Question: Talk about the condition:
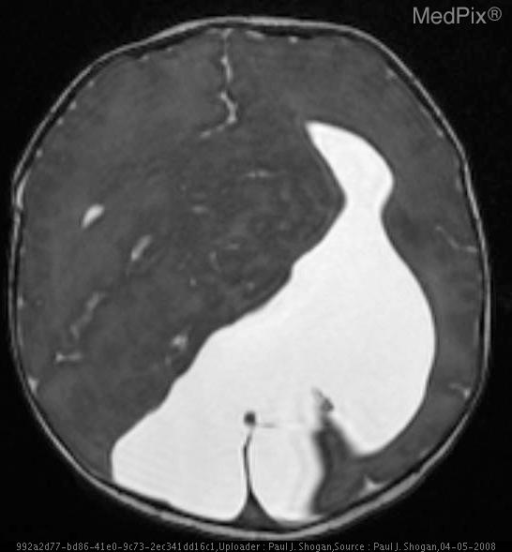
Answer: The disease is discussed as: Holoprosencephaly is a congenital abnormality categorized as a disorder of diverticulation and cleavage.  The cerebrum (prosencephalon) does not form separate hemispheres and lobes.  One possible explanation is the interruption of lateral ventricular growth during the gestational 5th or 6th week.  This results in a continuum of findings that range from minor to severe.

The hallmark of the disorder is absence of the septum pellucidum.  With lobar holoprosencephaly, the mildest form, the interhemispheric fissure is formed except anteriorly where the grey and white matter are fused across the midline at the frontal lobe bases, the frontal horns are present but unseparated.  Also, the splenium, 3rd ventricle, occipital horns, and cerebral vasculature are normal.

 The most severe form is alobar holoprosencephaly where there is a large mono-ventricle emptying into the aqueduct of Sylvius, thalami are fused, and there is absence of the interhemispheric fissure, frontal horns, splenium, 3rd ventricle, and occipital horns.  The alobar type is associated with facial deformities.

Between the two extremes of holoprosencephaly lies semi-lobar holoprosencephaly.

Holoprosencephaly is the only syndrome where the splenium and posterior corpus callosum may form with absence of the anterior corpus callosum (except for the rostrum).

Disorders associated with holoprosencephaly are caudal agenesis, DiGeorge syndrome, fetal alcohol syndrome, Kallmann syndrome, maternal diabetes, and trisomies (13, 15, 18).

Septooptic dysplasia is considered in the spectrum of holoprosencephaly , albeit a milder form, and must be differentiated from lobar holoprosencephaly.  Septooptic dysplasia presents with the septum pellucidum absent or partially absent in association with small hypoplastic optic nerves and a small optic chiasm.  This results in dysplastic visual pathways.